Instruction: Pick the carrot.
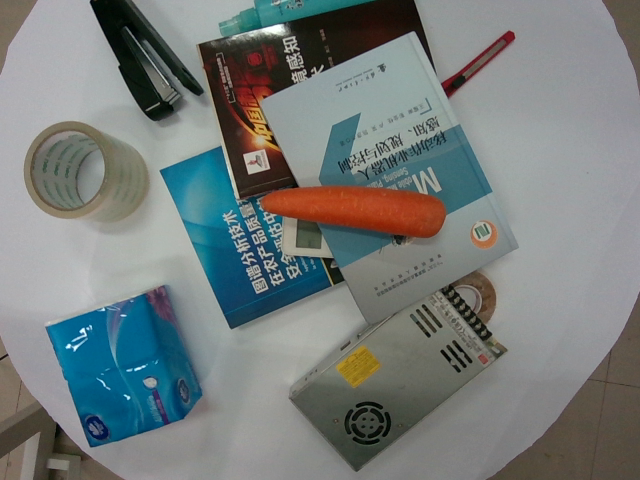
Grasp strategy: vertical